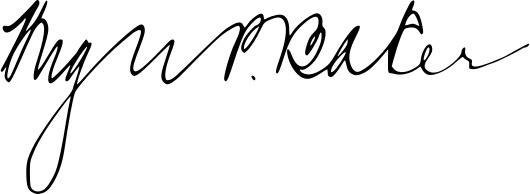
Signature of: hugh p baker